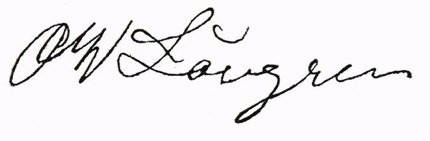
Signature of: oscar lövgren